Question: What jurisdiction, city, or county is the document associated with?
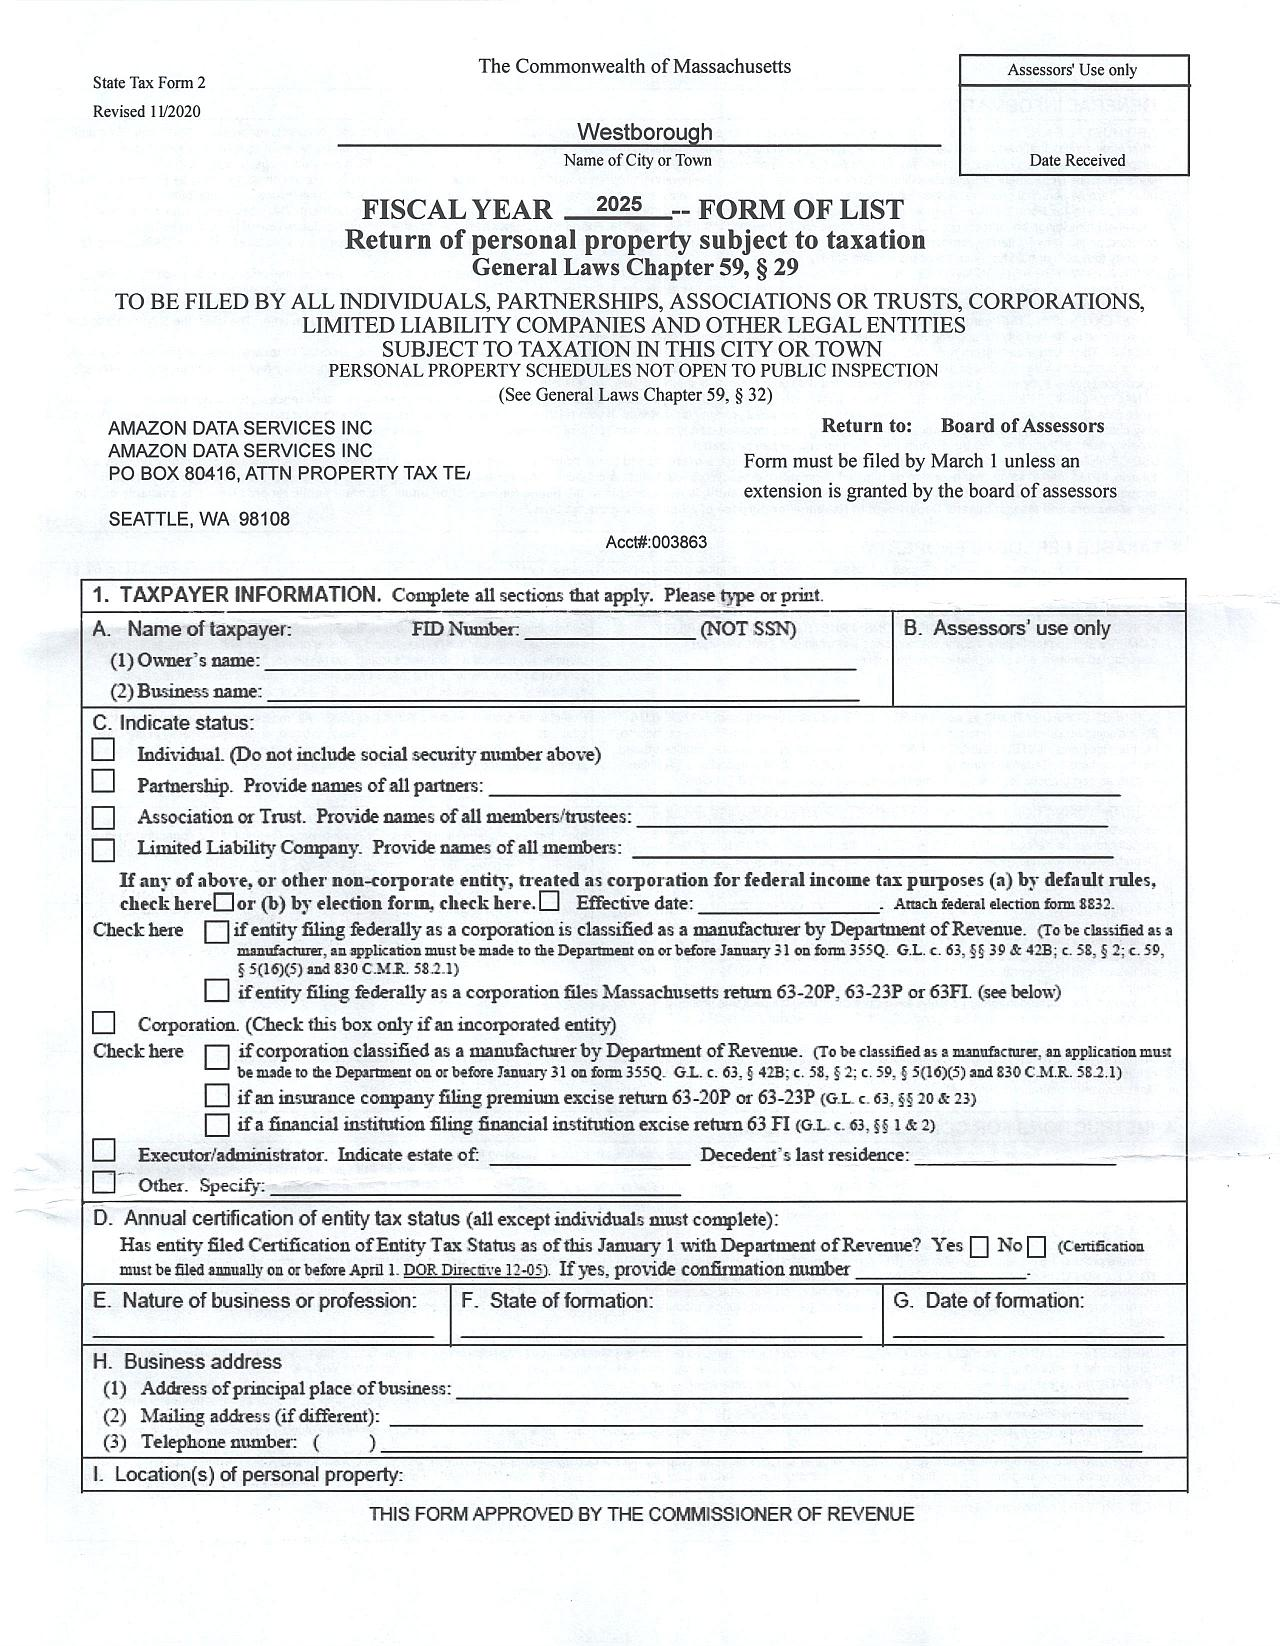
Answer: "Westborough"